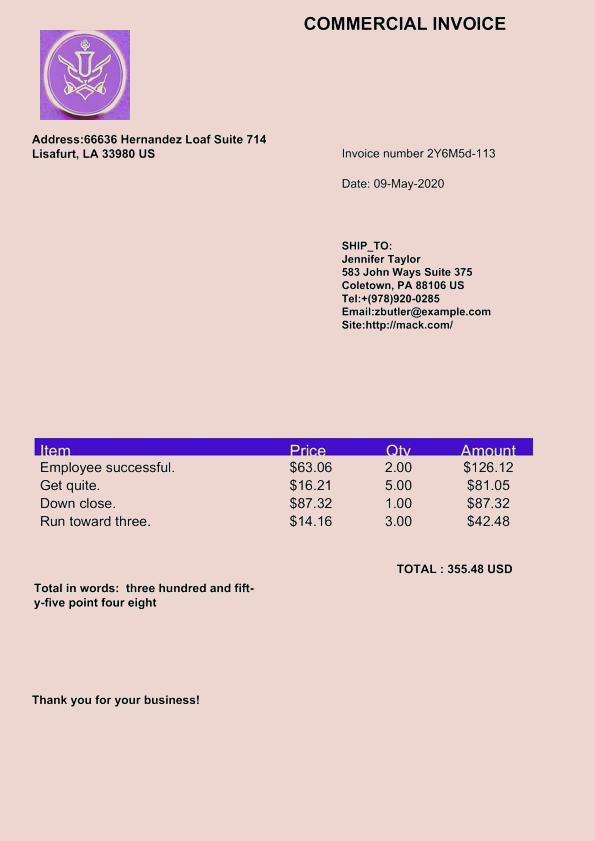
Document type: Invoice